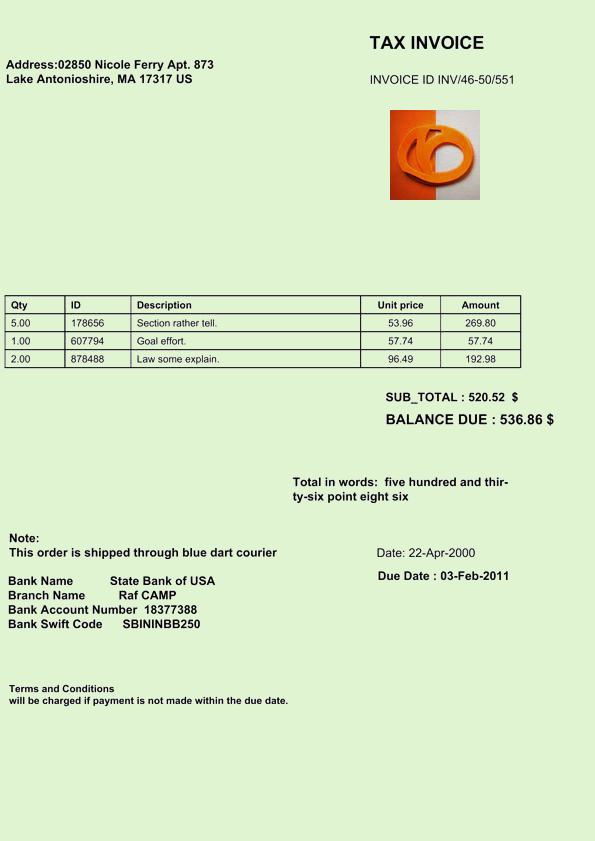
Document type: Invoice